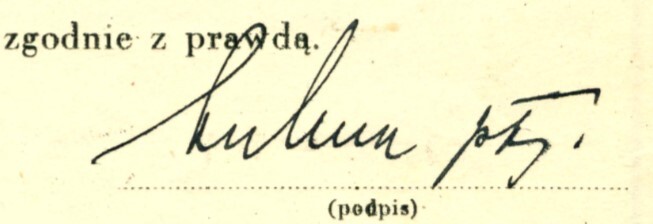
Signature of: władysław kulma